Question: What is the name of the tenant mentioned in the document?
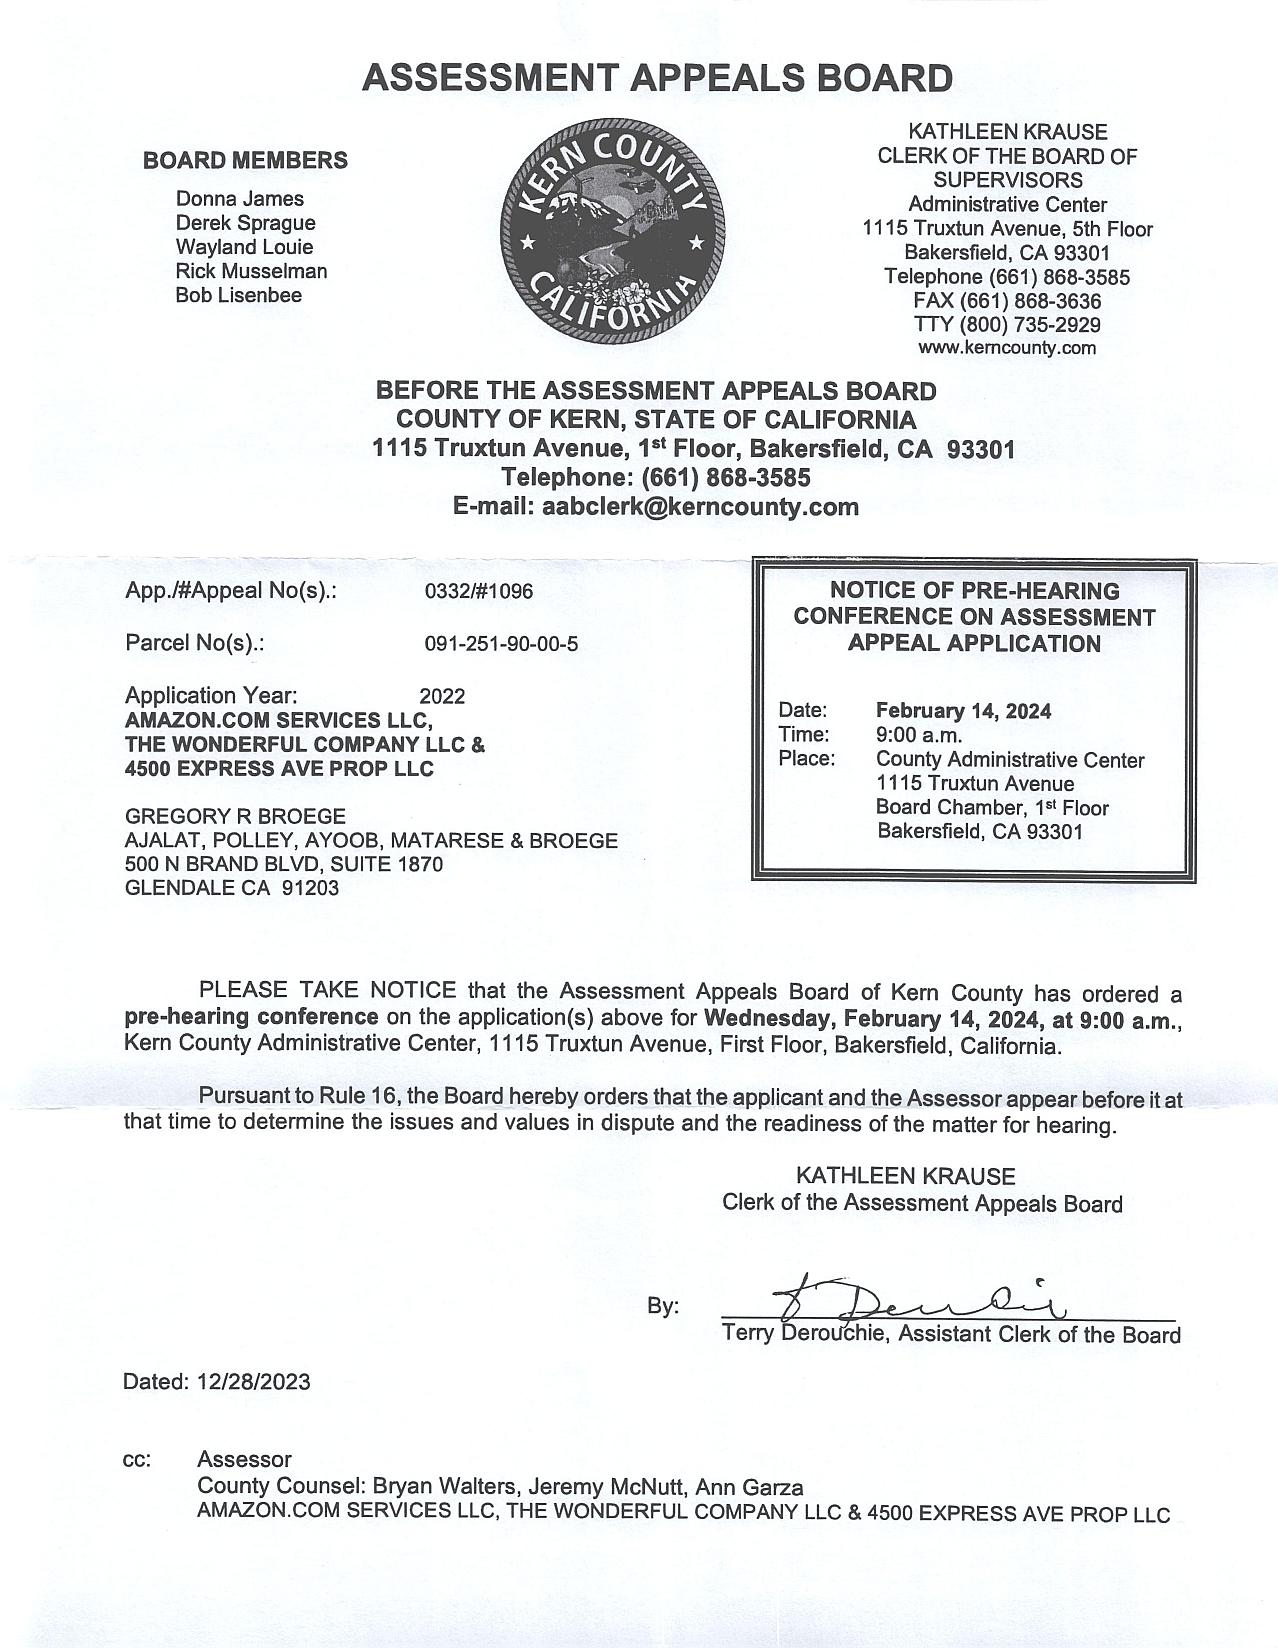
Answer: "AMAZON.COM SERVICES LLC, THE WONDERFUL COMPANY LLC & 4500 EXPRESS AVE PROP LLC"